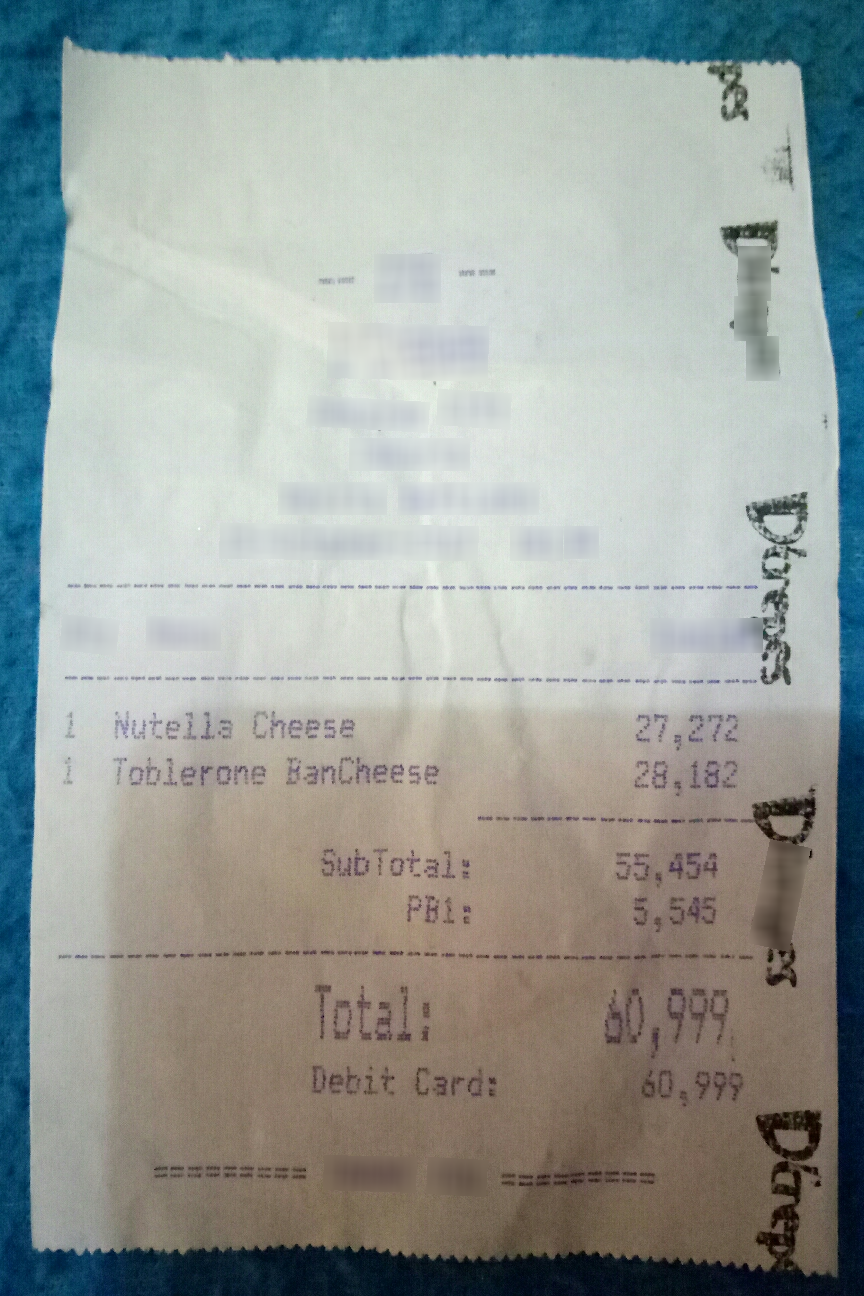
Extraction:
receipt: line_items: name: Nutella Cheese
price: 27,272
qty: 1
name: Toblerone BanCheese
price: 28,182
qty: 1
subtotal: 55,454
tax: 5,545
total: 60,999